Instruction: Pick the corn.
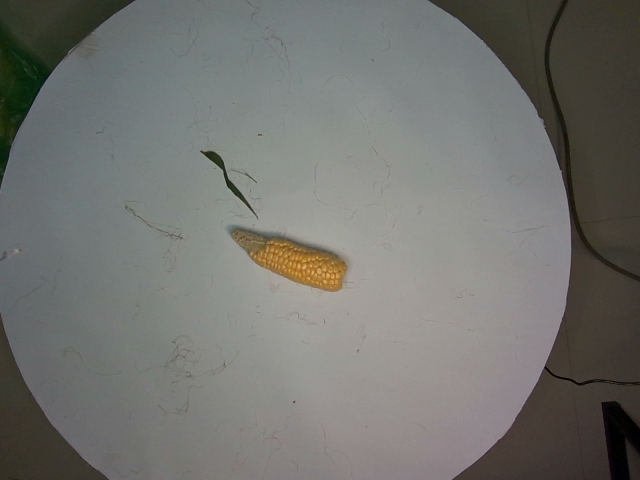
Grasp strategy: vertical